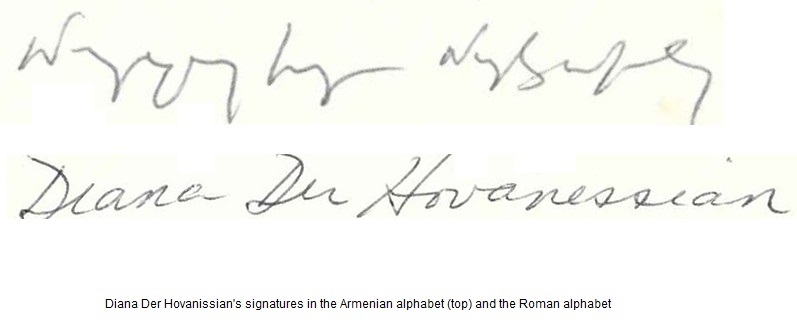
Signature of: diana der hovanessian